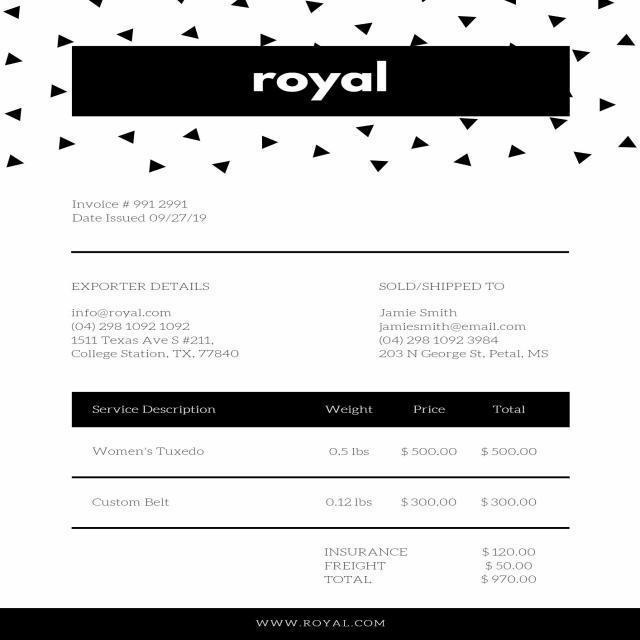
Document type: Invoice